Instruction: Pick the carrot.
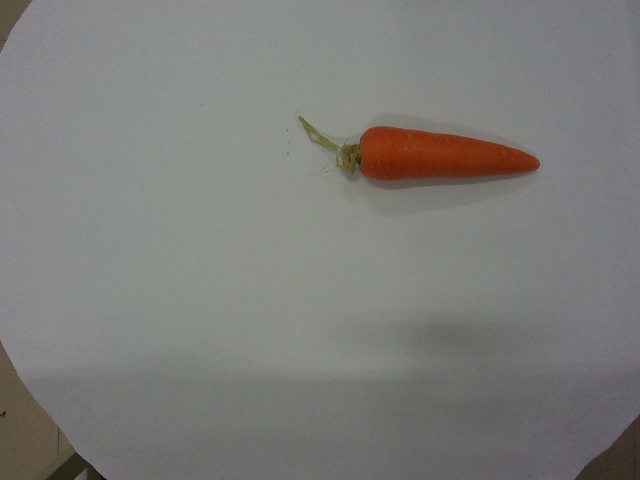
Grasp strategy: vertical